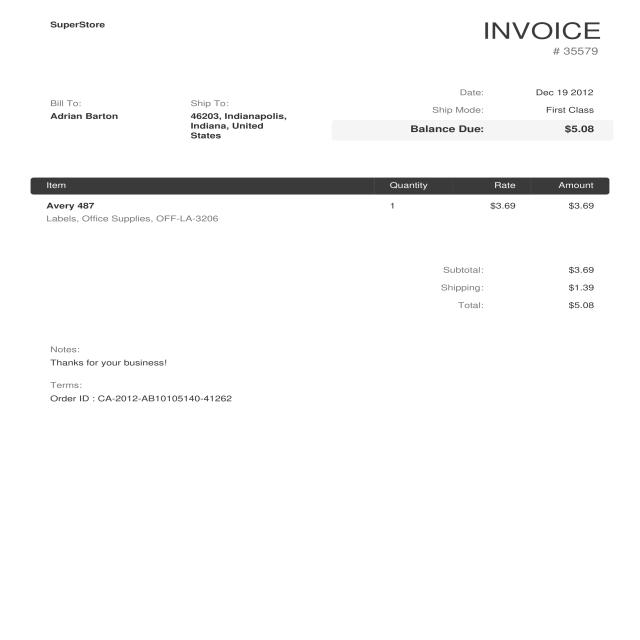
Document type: Invoice